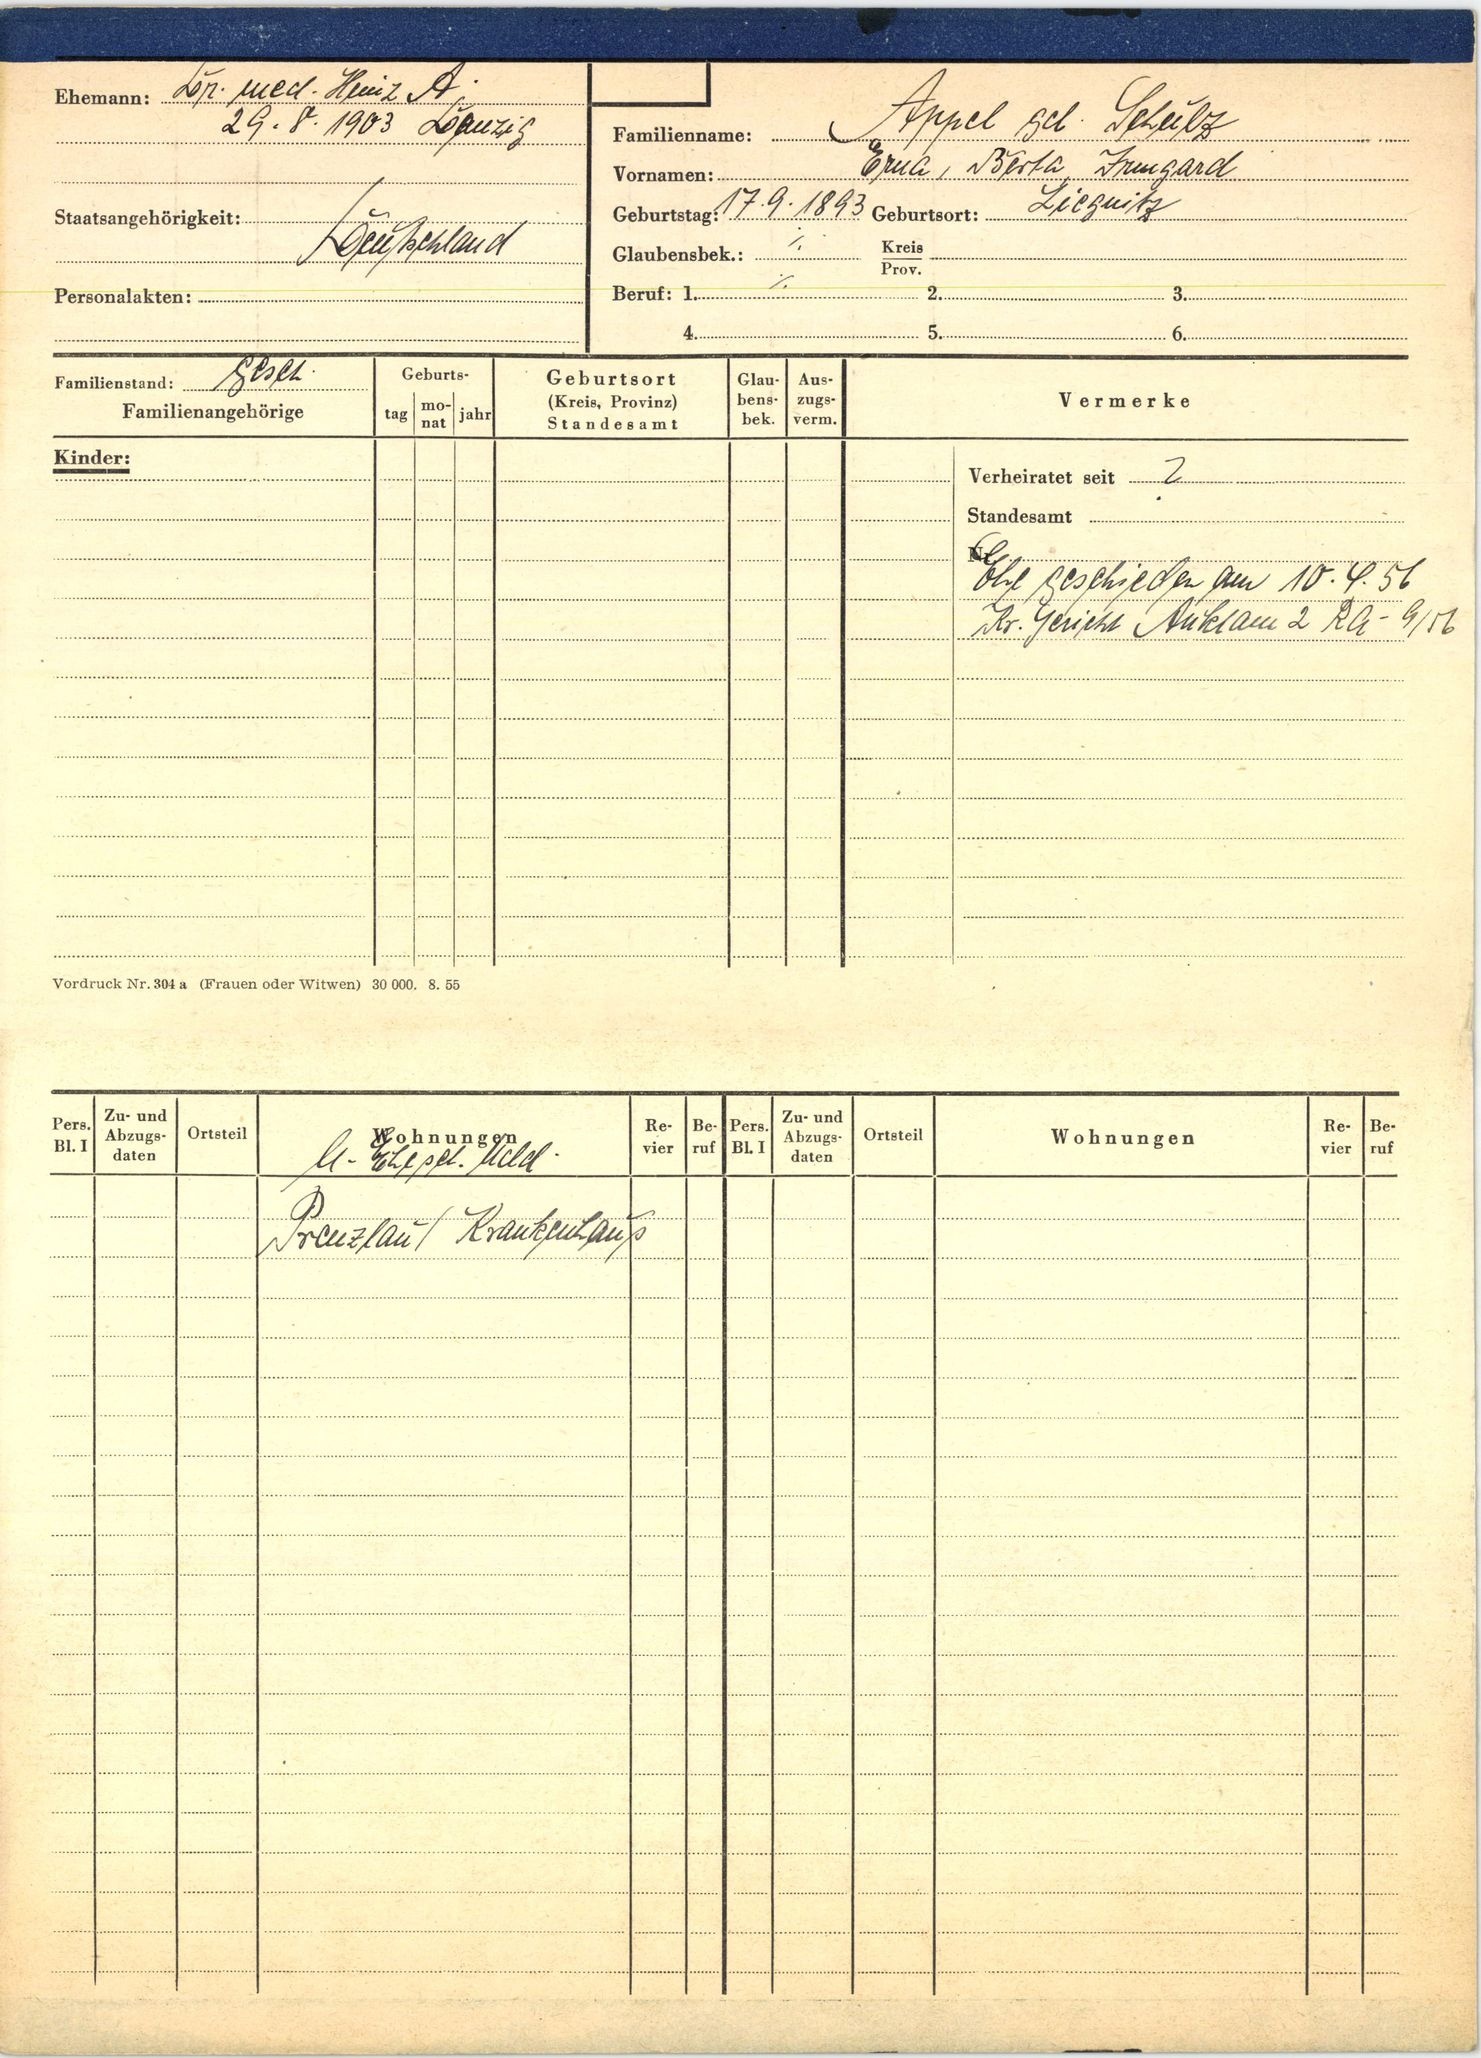
Appel geb. Schulz